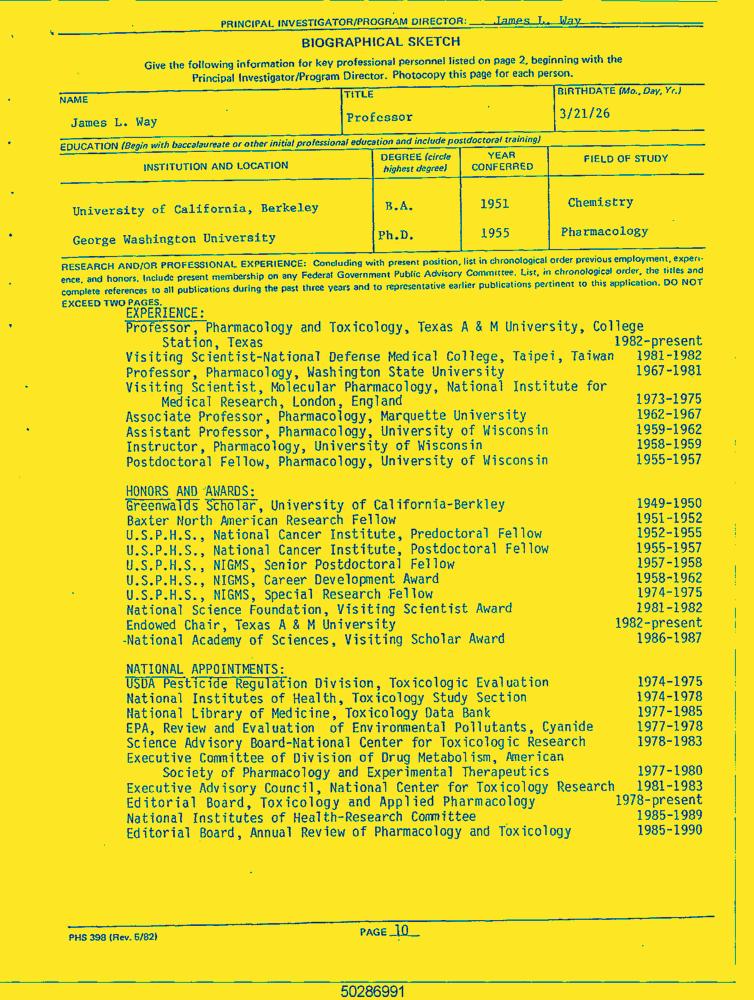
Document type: Resume-Doc